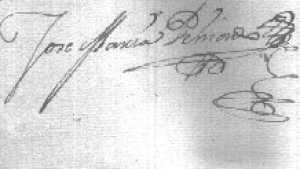
Signature of: josé maría peinado